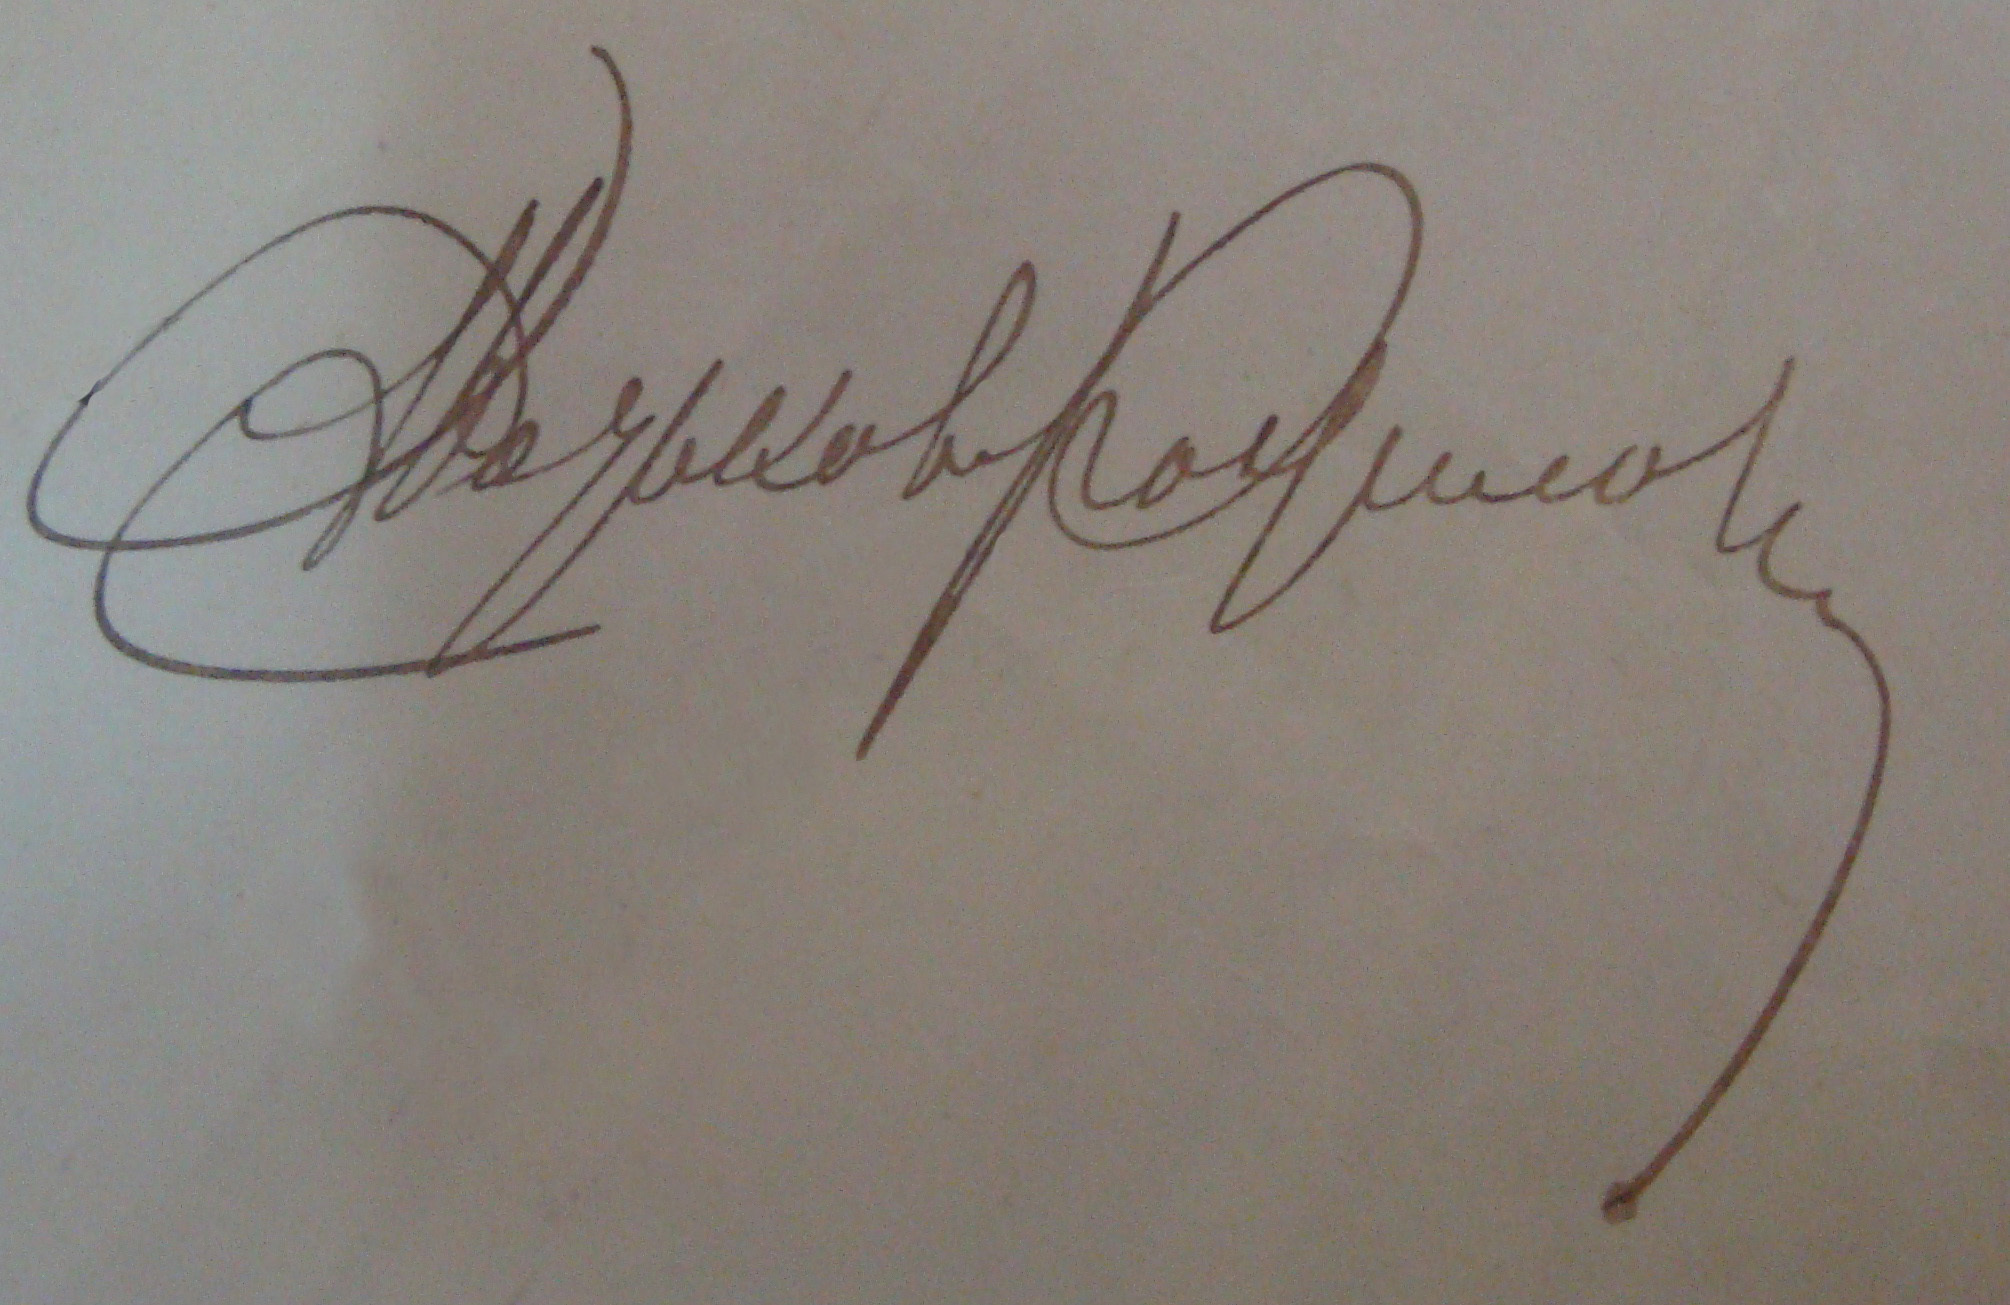
Signature of: q7213804